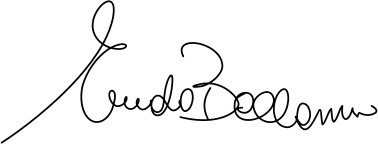
Signature of: erinda ballanca